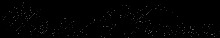
Signature of: moses g farmer